Question: Talk about the condition:
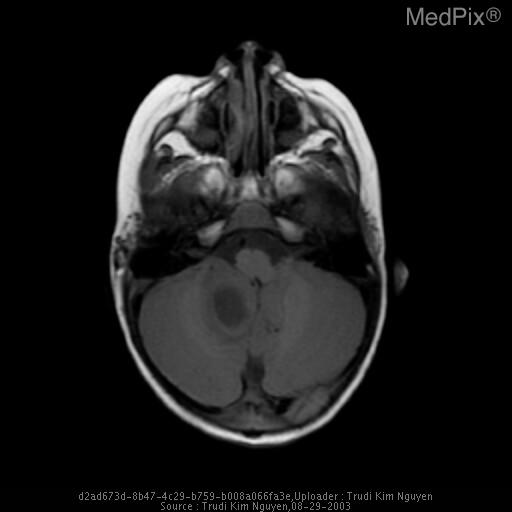
Answer: The disease is discussed as: Intracranial dermoids are slow growing, congenital, cystic masses that contain not only squamous epithelium, as found in an epidermoid, but also sweat glands, hair, and sebaceous glands. Dermoid cysts(and epidermoid cysts) are not true neoplasms but are inclusions of ectoderm within the neural tube during its closure from the third to fifth week of embryonic development.

Intracranial dermoids are rare. The posterior fossa is the most common location for intracranial dermoids, which can be found anywhere in the CNS. The lesions are most often midline and can have an intra- or extra-axial location.  When in the posterior fossa dermoids often have a sinus tract to the skin(dermal sinus) along with a defect of the overlying skull. The dermal sinus can allow the dermoid to become infected by providing direct access to overlying bacteria on the skin.

Presenting symptoms can include headache, seizures, and cranial nerve deficits. The most common presentation is meningitis. There can be a painless lump under the scalp. Dermoid cysts are usually discovered during the first three decades of life with posterior fossa lesions often presenting in infancy and early childhood. Infection or rupture of a dermoid will lead to acute presentation of symptoms.

The CT appearance of a dermoid cyst is a unilocular, low attenuation, usually hetergeneous, well circumscribed mass. Hounsfeld Units below 0 help comfirm the presence of lipid. A heterogeneous nodule within the mass may represent matted hair. On MR a dermoid will be a hetergeneous mass with multiple regions of high T1 signal due to the liquified fat. If the dermoid has ruptured the high T1 signal will be scattered within the subarachnoid space.

Treatment consists of surgical excision.